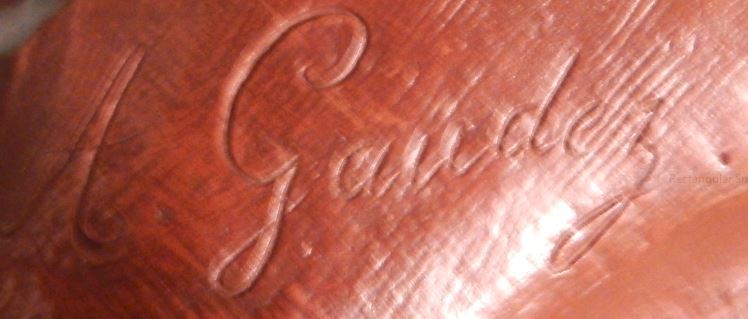
Signature of: adrien étienne gaudez